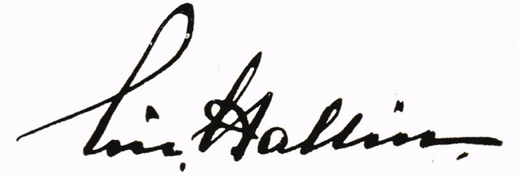
Signature of: eric hallin